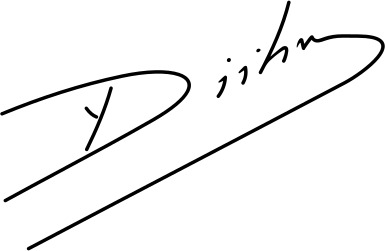
Signature of: ymer dishnica